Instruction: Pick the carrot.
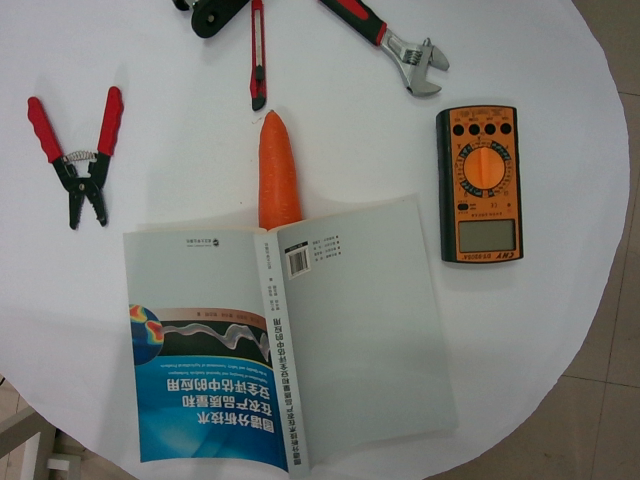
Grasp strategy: vertical